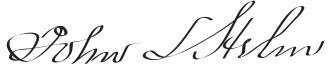
Signature of: john l helm